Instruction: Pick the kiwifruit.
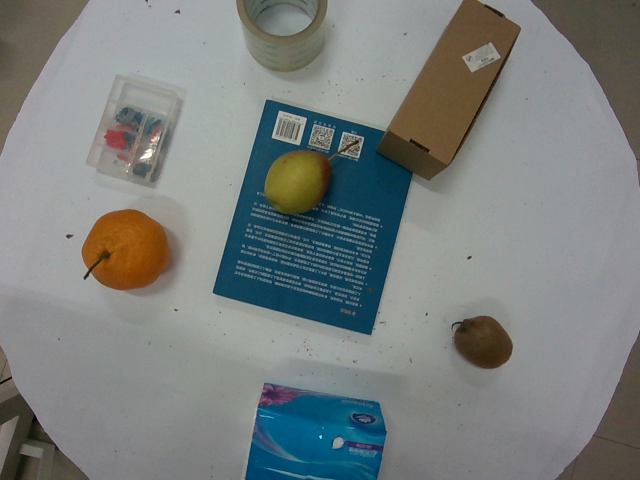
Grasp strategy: vertical